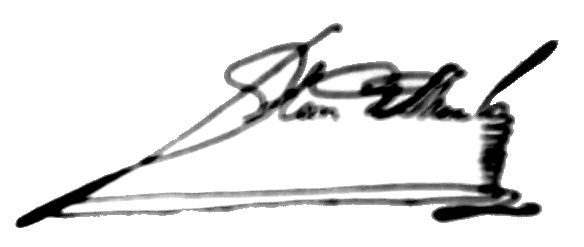
Signature of: francisco de merlo